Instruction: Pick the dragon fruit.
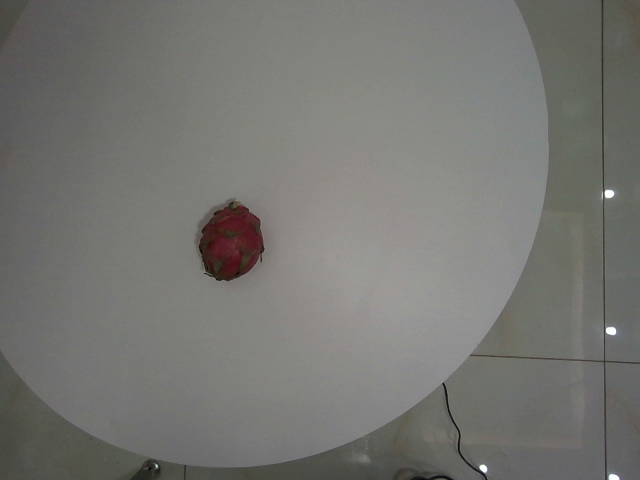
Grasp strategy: vertical